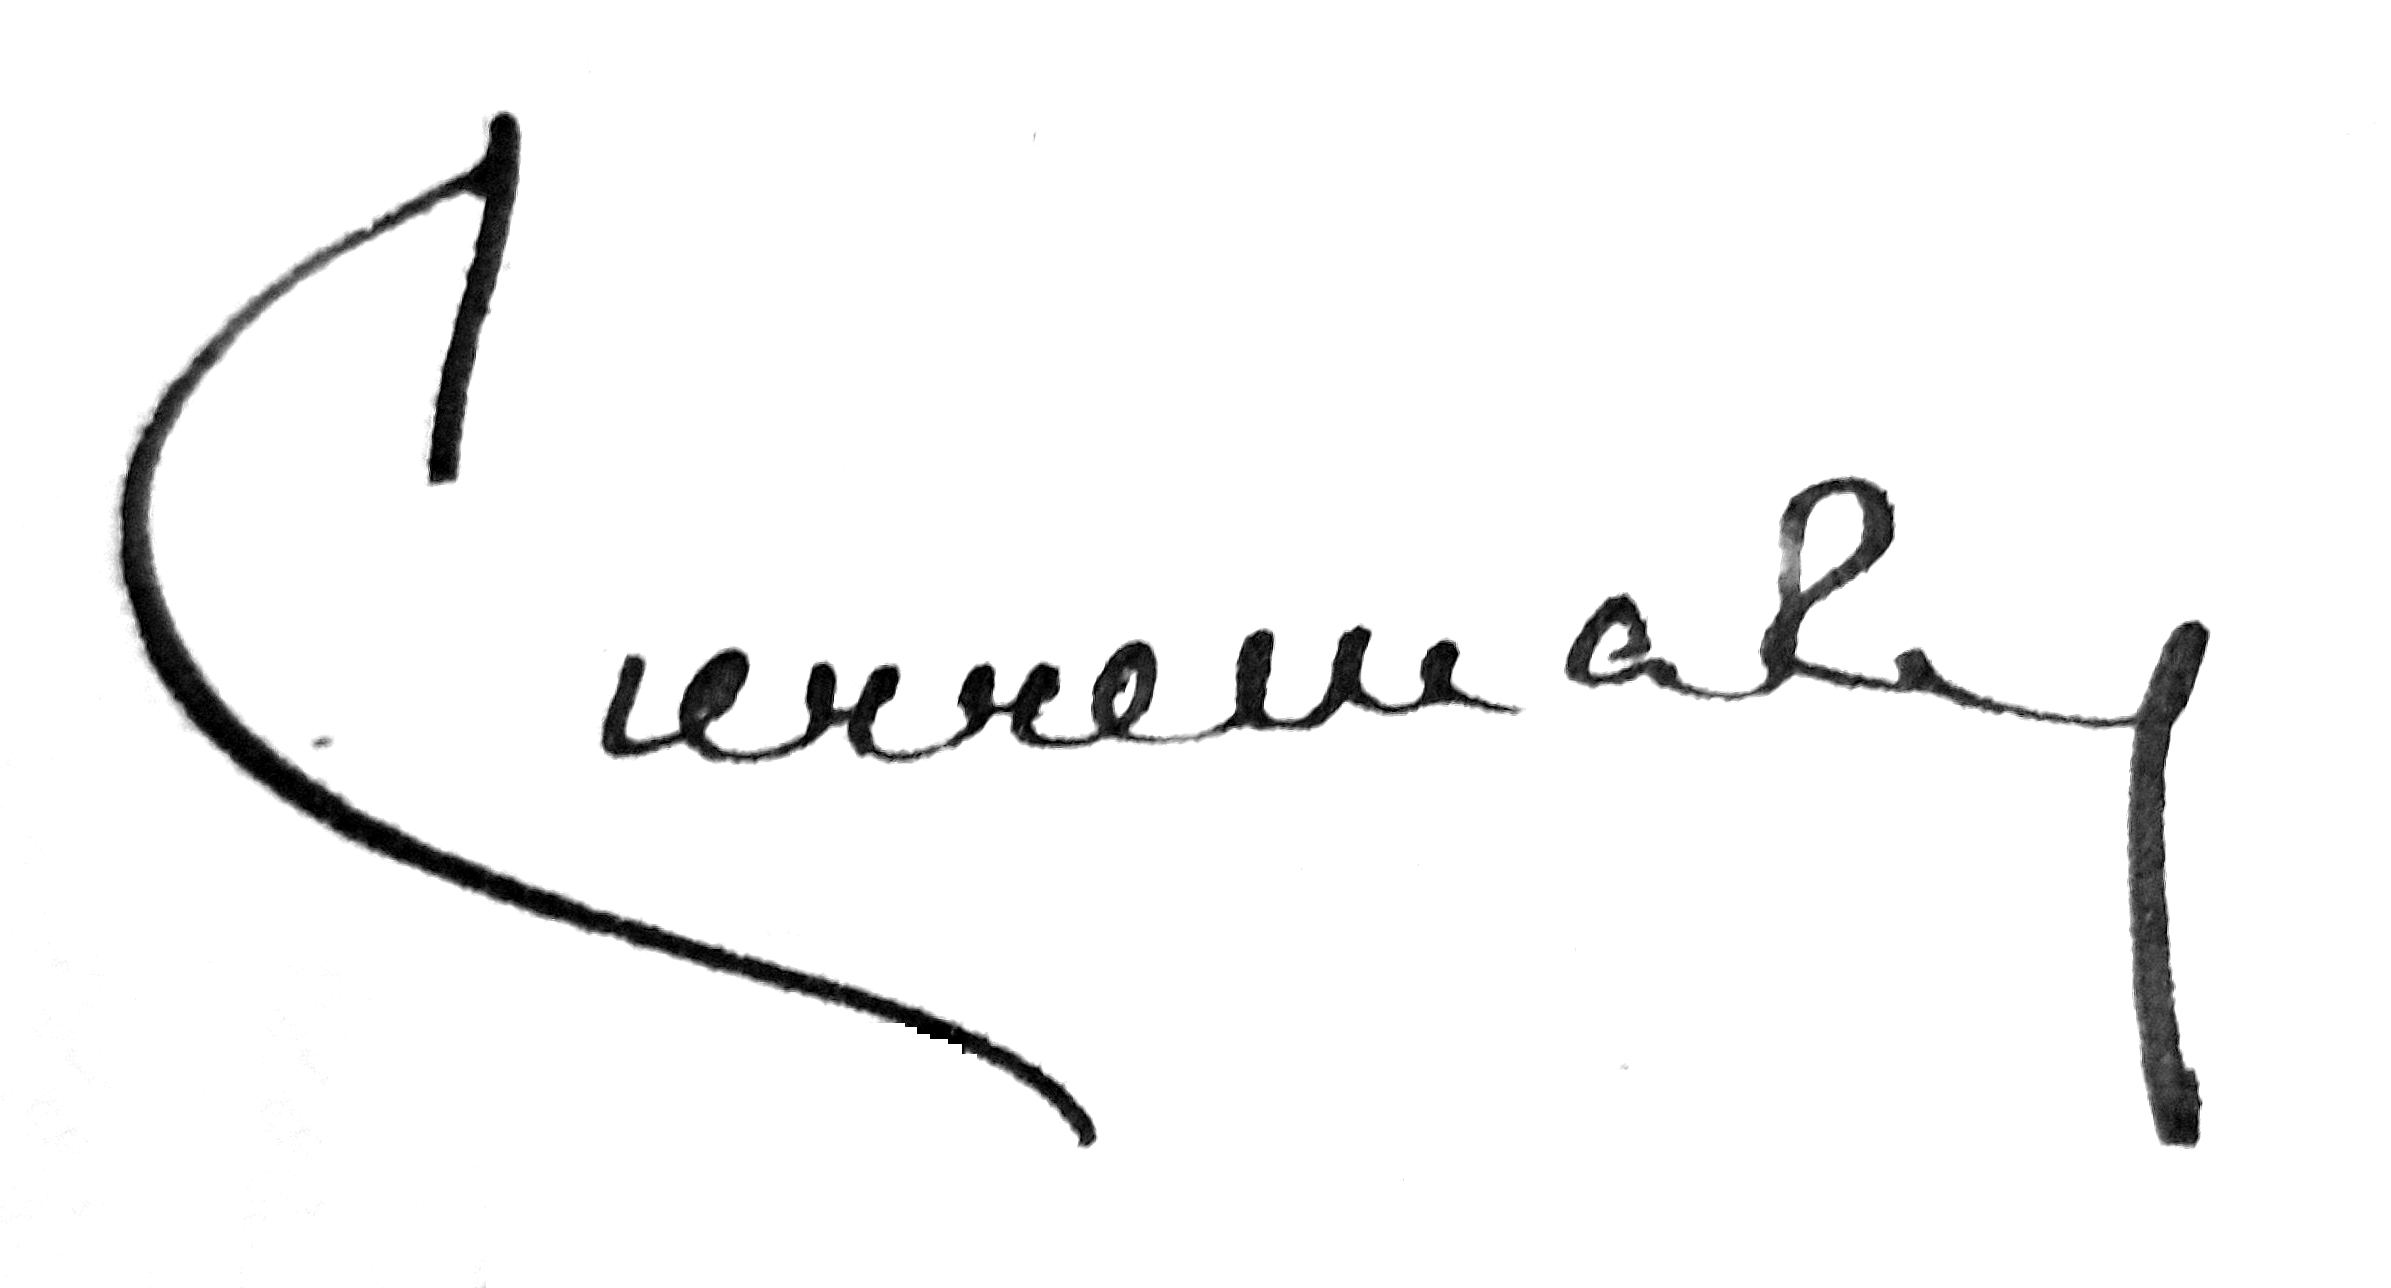
Signature of: pierre mazel